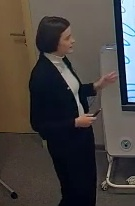
Транскрипция: Look at these words involved. Can you compare them too? What is the difference? Look at the ending. So here is return and here you can read. Returned. Okay, so what is the difference between them? ED. Yes, okay. We added ending ED.
Категория: Коммуникативные модальности
Подкатегория: Вербальное; Невербальное
Описание действия: Учитель задает ученикам открытый вопрос по теме занятия и жестами показывает моменты на которые стоит обратить внимание
Контекст и комментарии: Контекст ДО: учитель объяснил тему урока. Результат после: одна из учениц дает правильный ответ. Педагогический эффект: за счет жестикулирования ученикам проще понять на какой момент им стоит обратить внимание и это упрощает понимание темы.